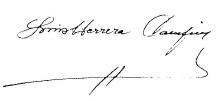
Signature of: luis herrera campins